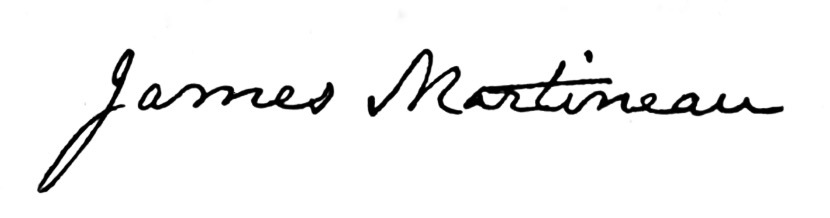
Signature of: james martineau